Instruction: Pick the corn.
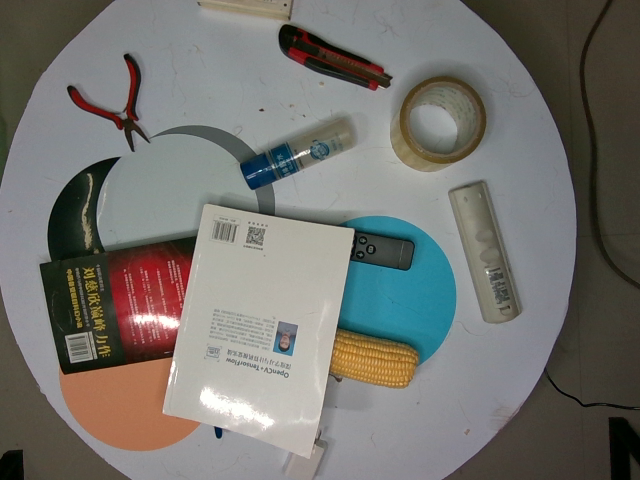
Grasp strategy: vertical